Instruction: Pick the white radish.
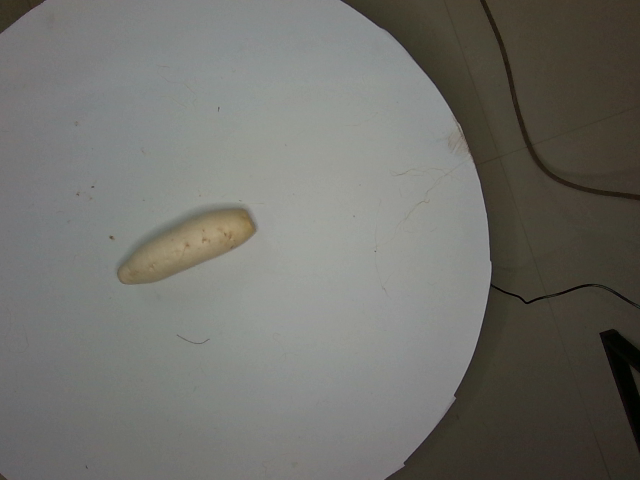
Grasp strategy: vertical